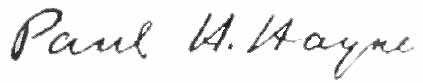
Signature of: paul hamilton hayne